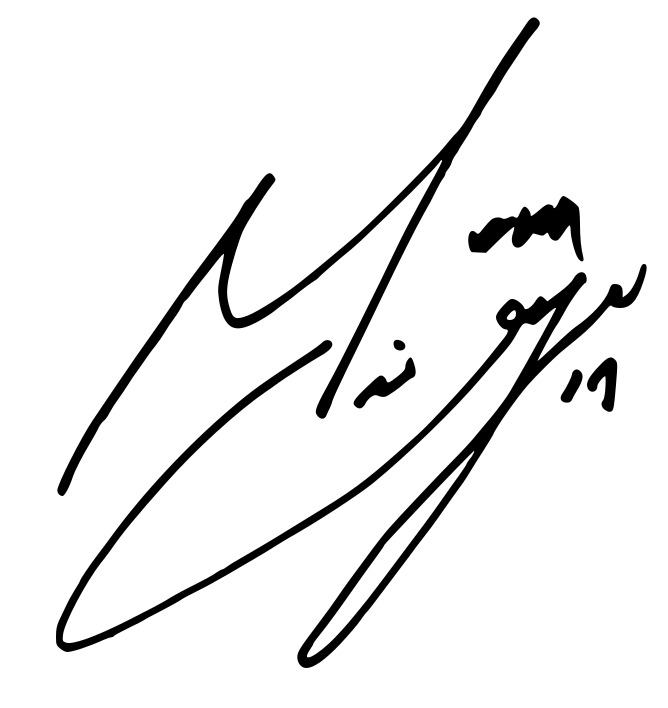
Signature of: kim min gyu